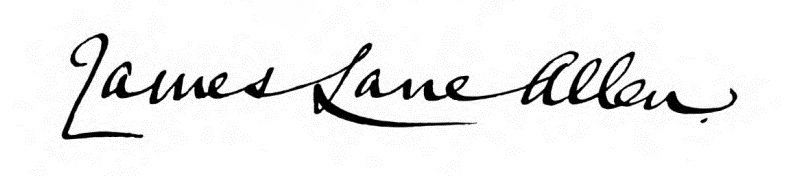
Signature of: james lane allen